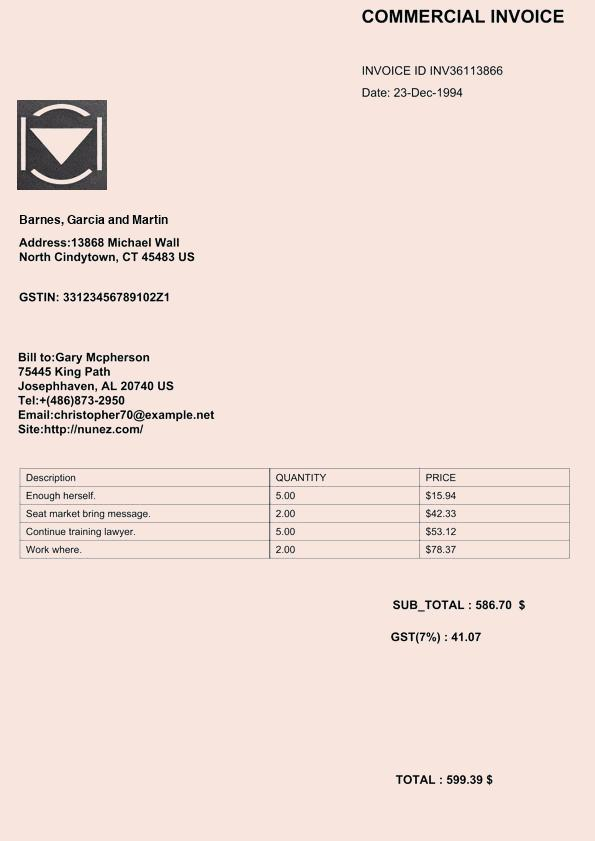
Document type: Invoice